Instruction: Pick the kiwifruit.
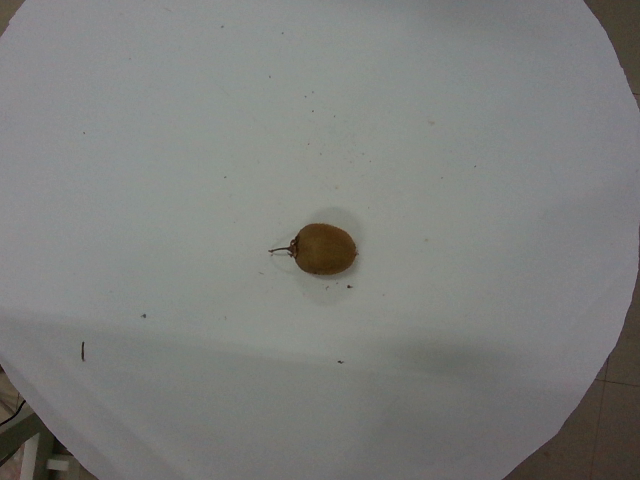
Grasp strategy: vertical